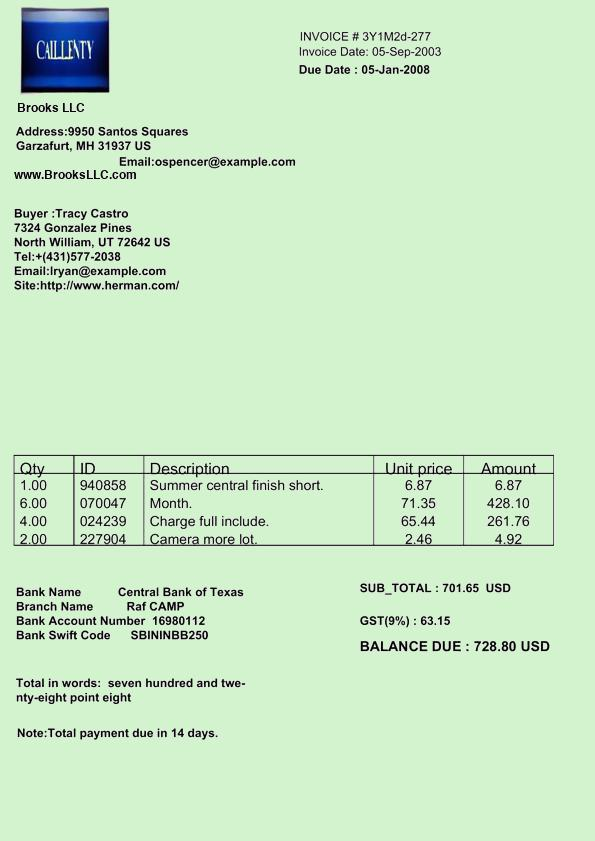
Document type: Invoice